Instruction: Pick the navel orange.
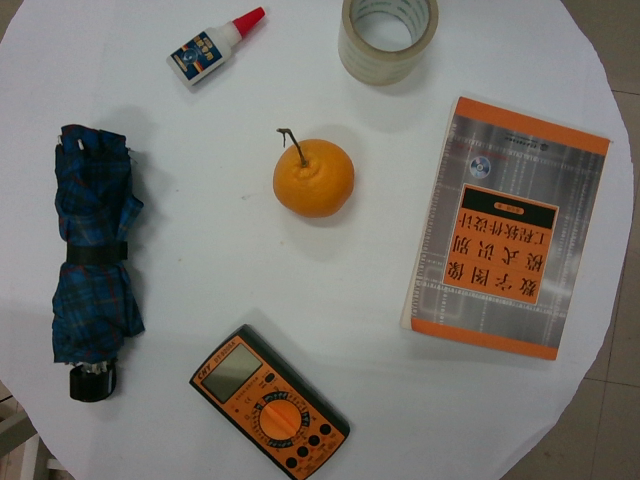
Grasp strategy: vertical